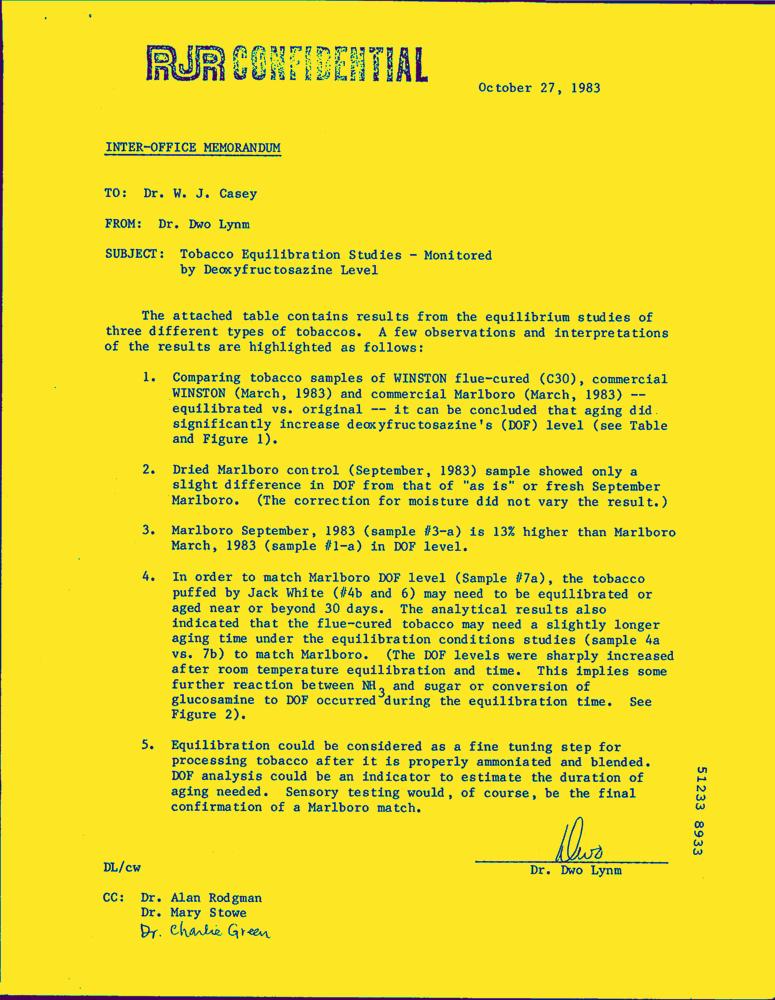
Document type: Letter-Doc